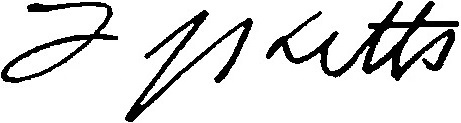
Signature of: frank kitts